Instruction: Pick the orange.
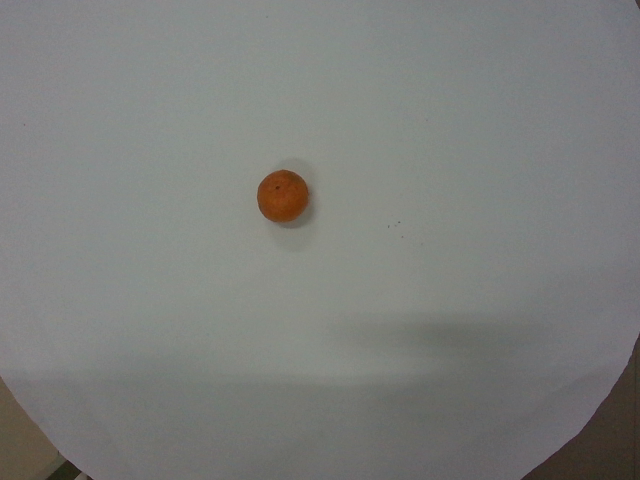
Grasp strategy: vertical